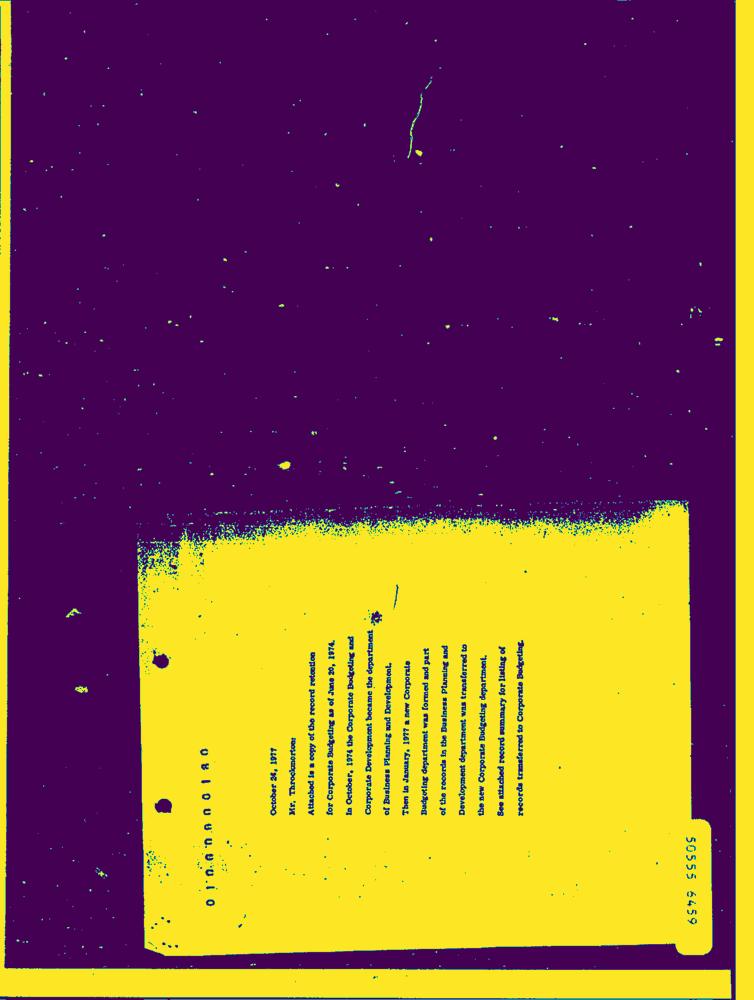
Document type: Letter-Doc